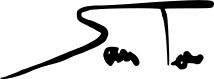
Signature of: sam telfer